Question: Can you provide the account number mentioned in the document?
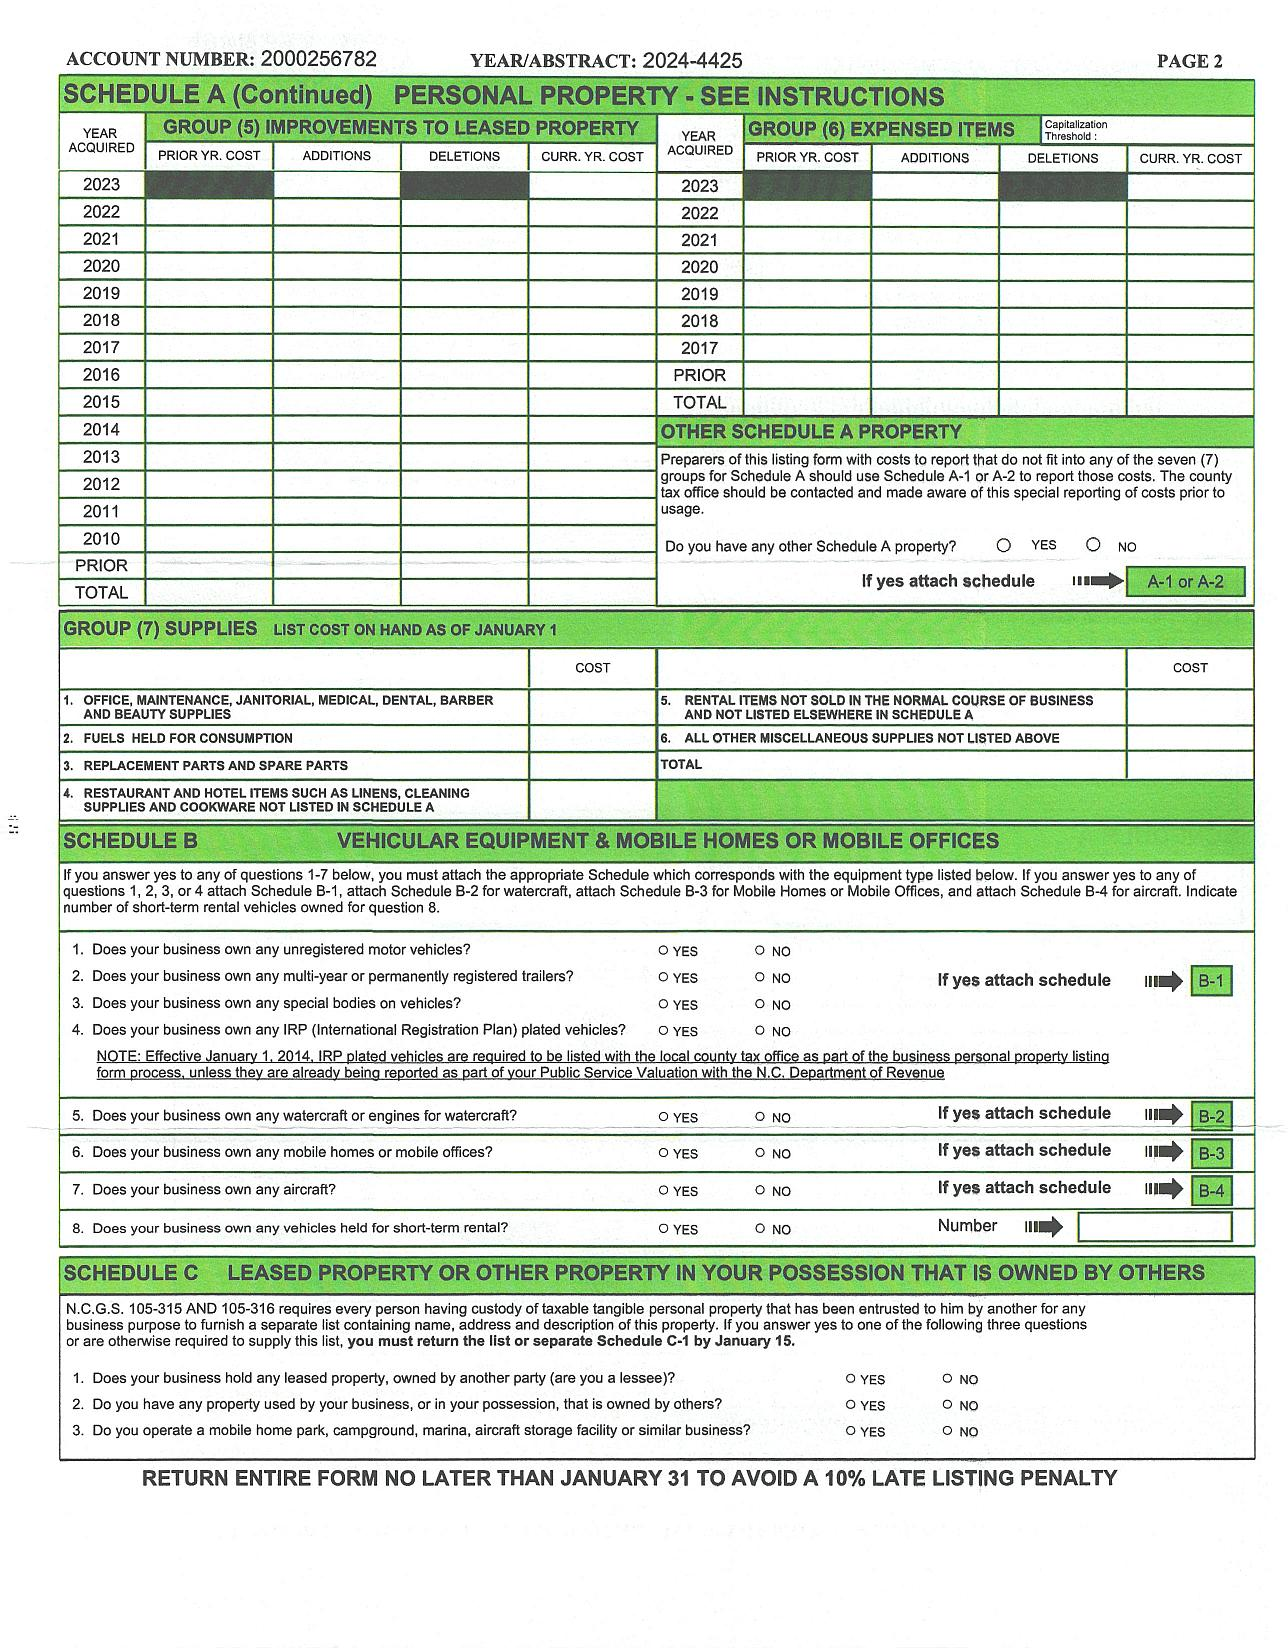
Answer: "20002567 82"